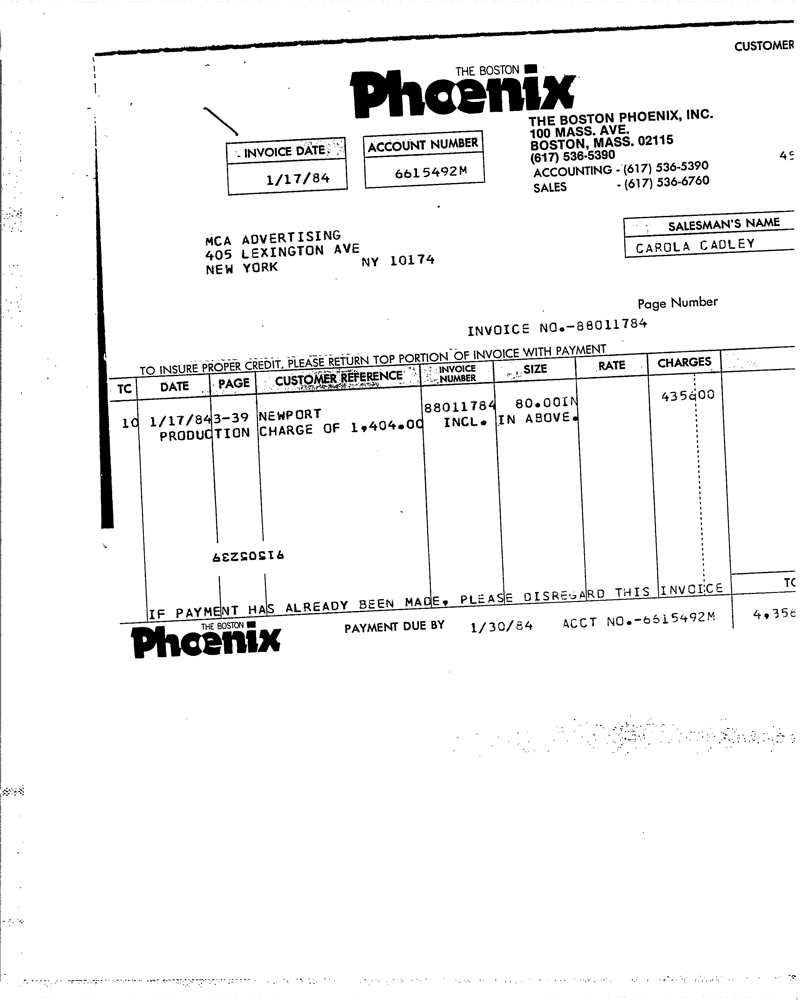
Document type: Invoice